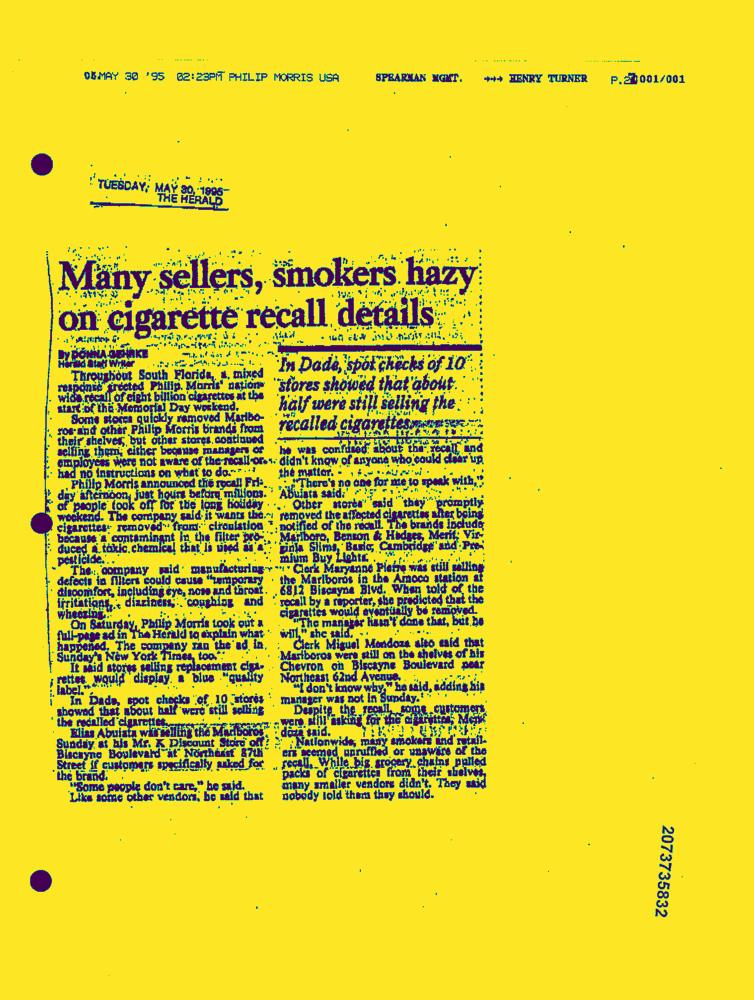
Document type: News-Article